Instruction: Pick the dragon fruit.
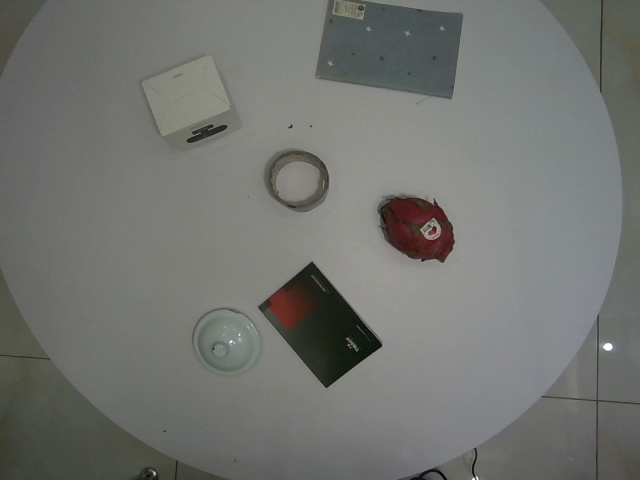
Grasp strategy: vertical